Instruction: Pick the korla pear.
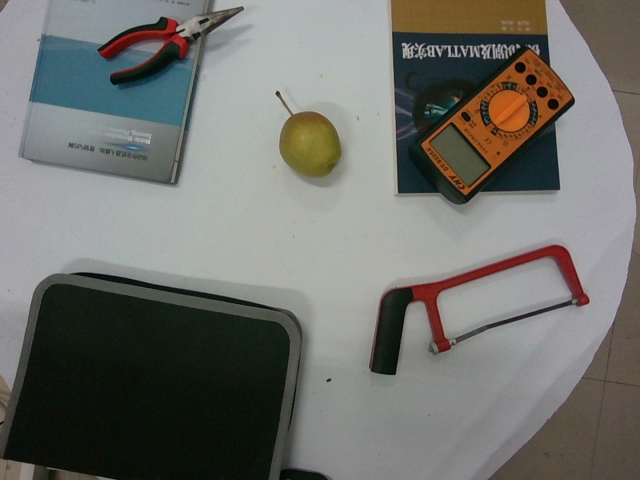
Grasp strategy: vertical